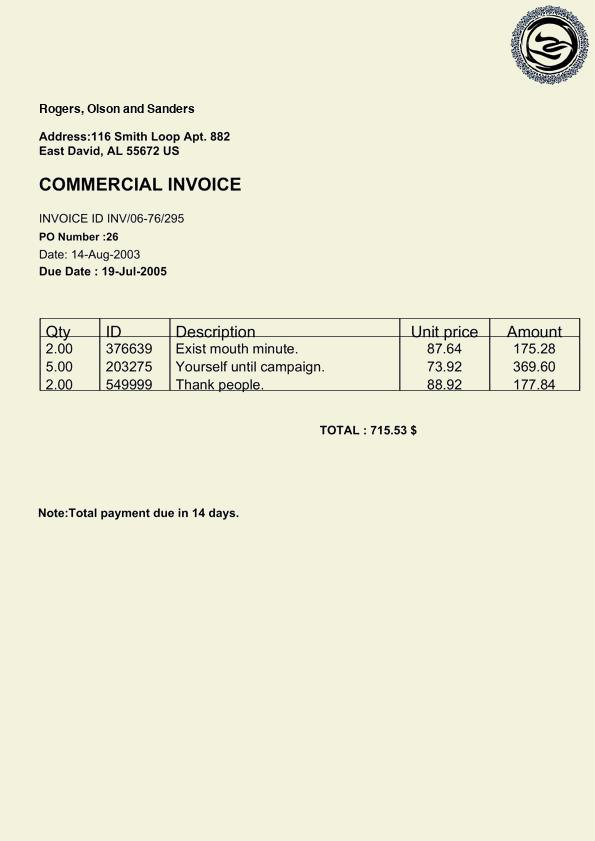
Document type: Invoice